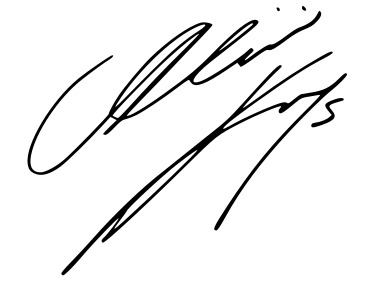
Signature of: alicia keys